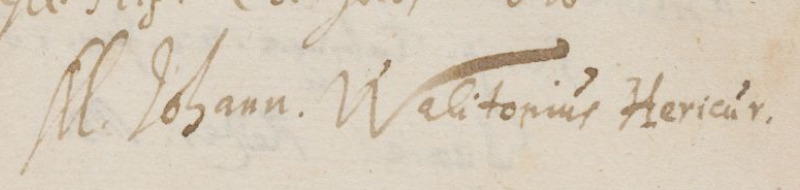
Signature of: jean waliton